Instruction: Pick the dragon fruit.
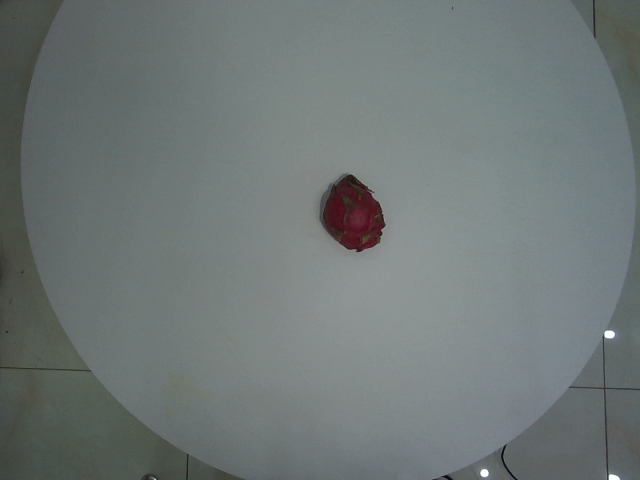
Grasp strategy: vertical